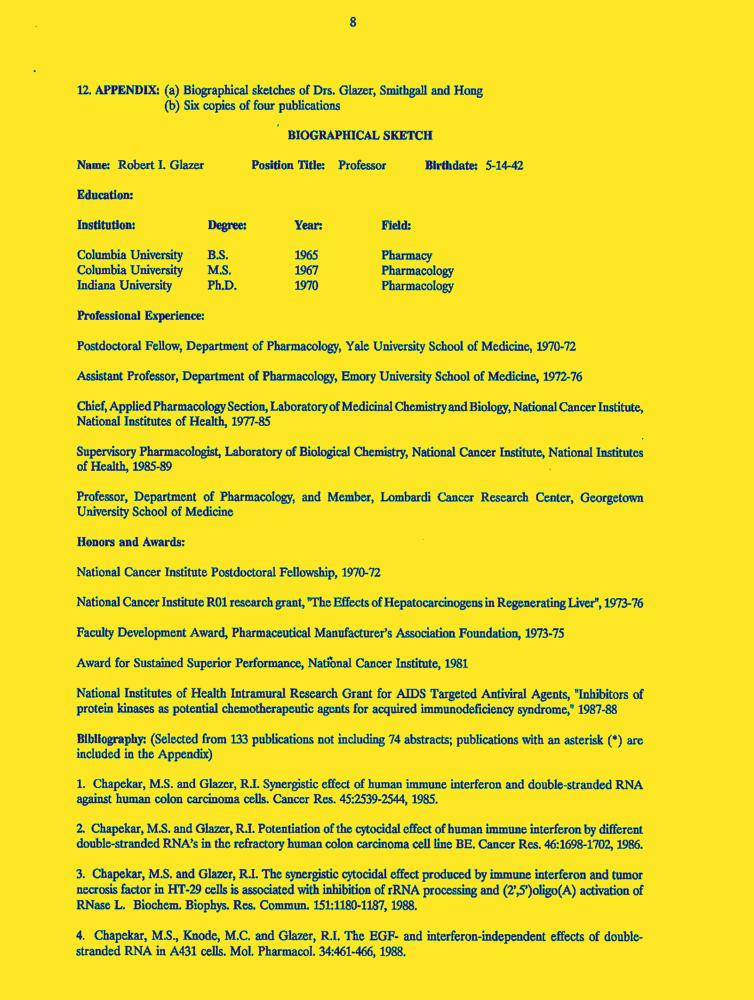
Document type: Resume-Doc